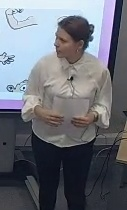
Транскрипция: or very... BORU! BORU! What else?
Категория: Коммуникативные модальности
Подкатегория: Невербальное; Паравербальное
Описание действия: Педагог обратился к ученикам перед началом занятия с неформальным вопросом, чтобы вовлечь учеников в процесс путем их ответа на вопрос.
Контекст и комментарии: Контекст до: учитель начал урок, ученики были слегка напряжены. Контект после: ребята проявили эмоциональную реакцию, ответив на вопрос учителя об их состоянии. Педагогический смысл: Тем самым это эффективно тем, что ученики вовлекаются в учебный процесс и проявляют заинтересованность.